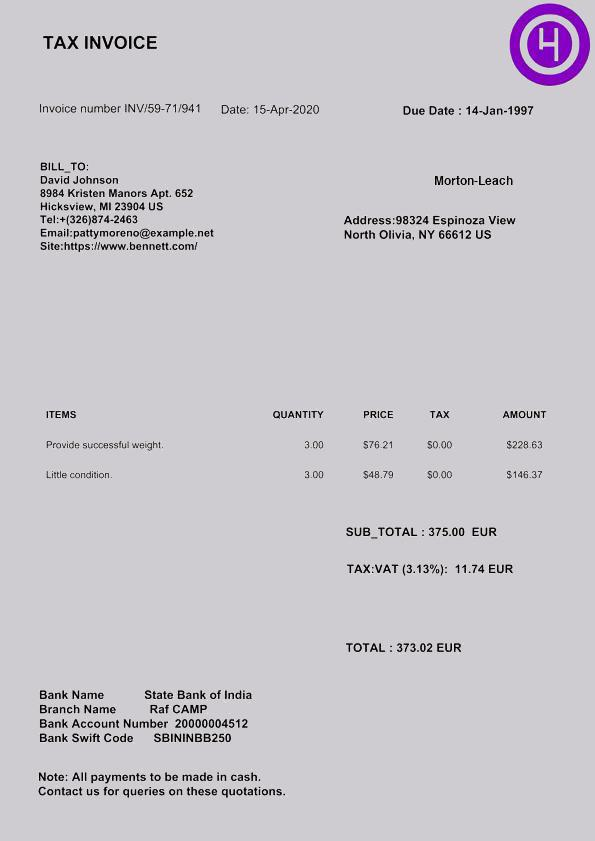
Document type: Invoice